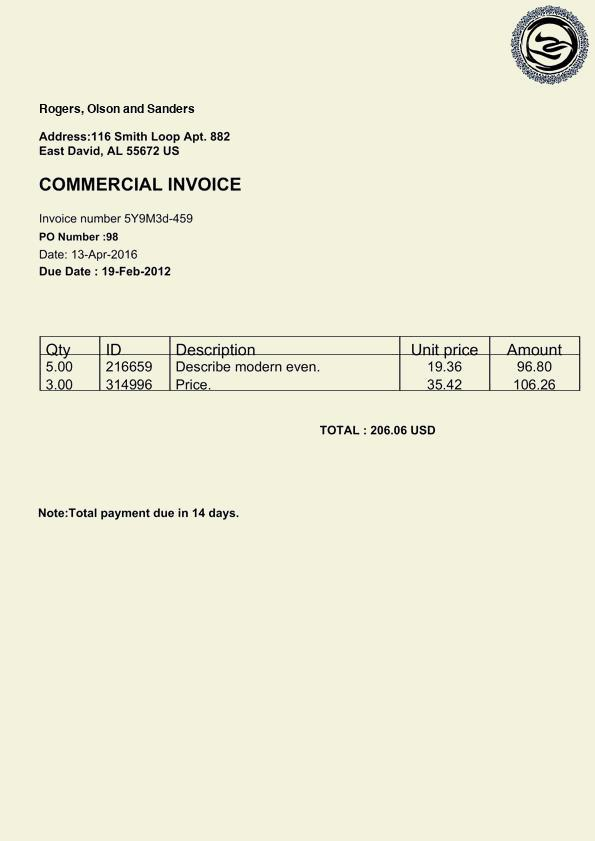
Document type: Invoice